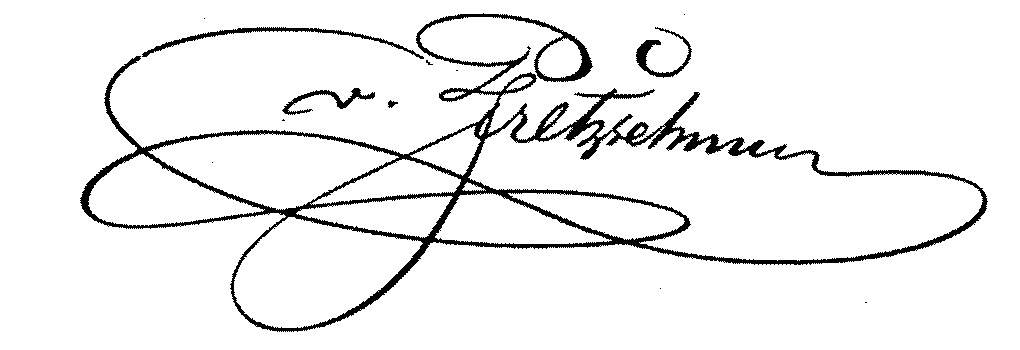
Signature of: adolph von pfretzschner